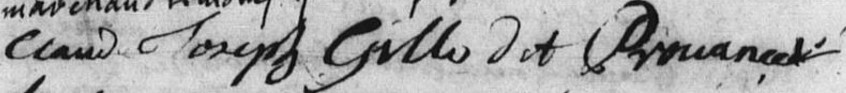
Signature of: joseph gilles provençal